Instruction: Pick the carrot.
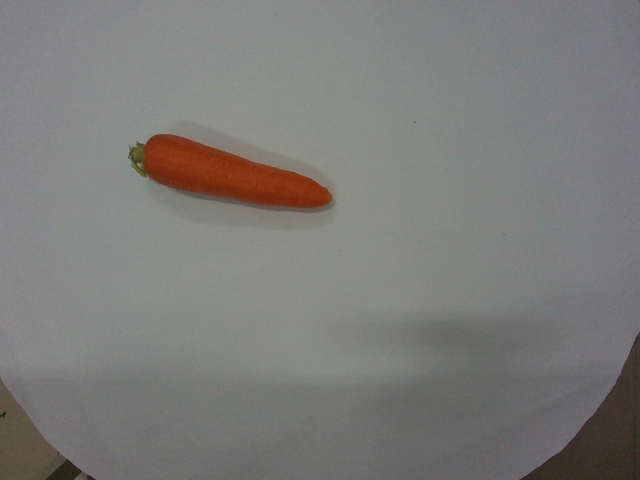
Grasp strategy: vertical